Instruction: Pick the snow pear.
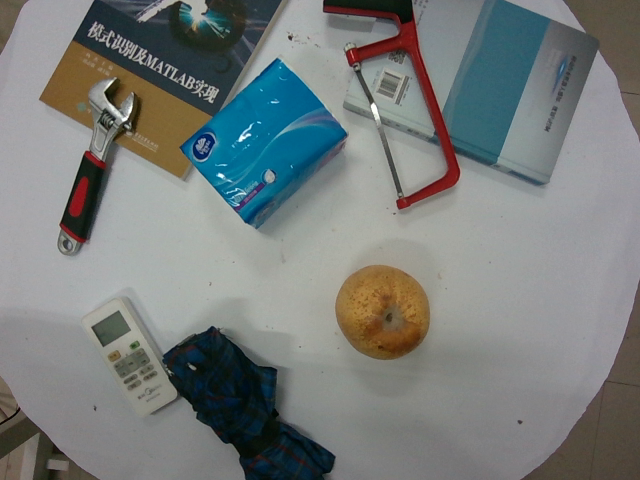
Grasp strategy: vertical